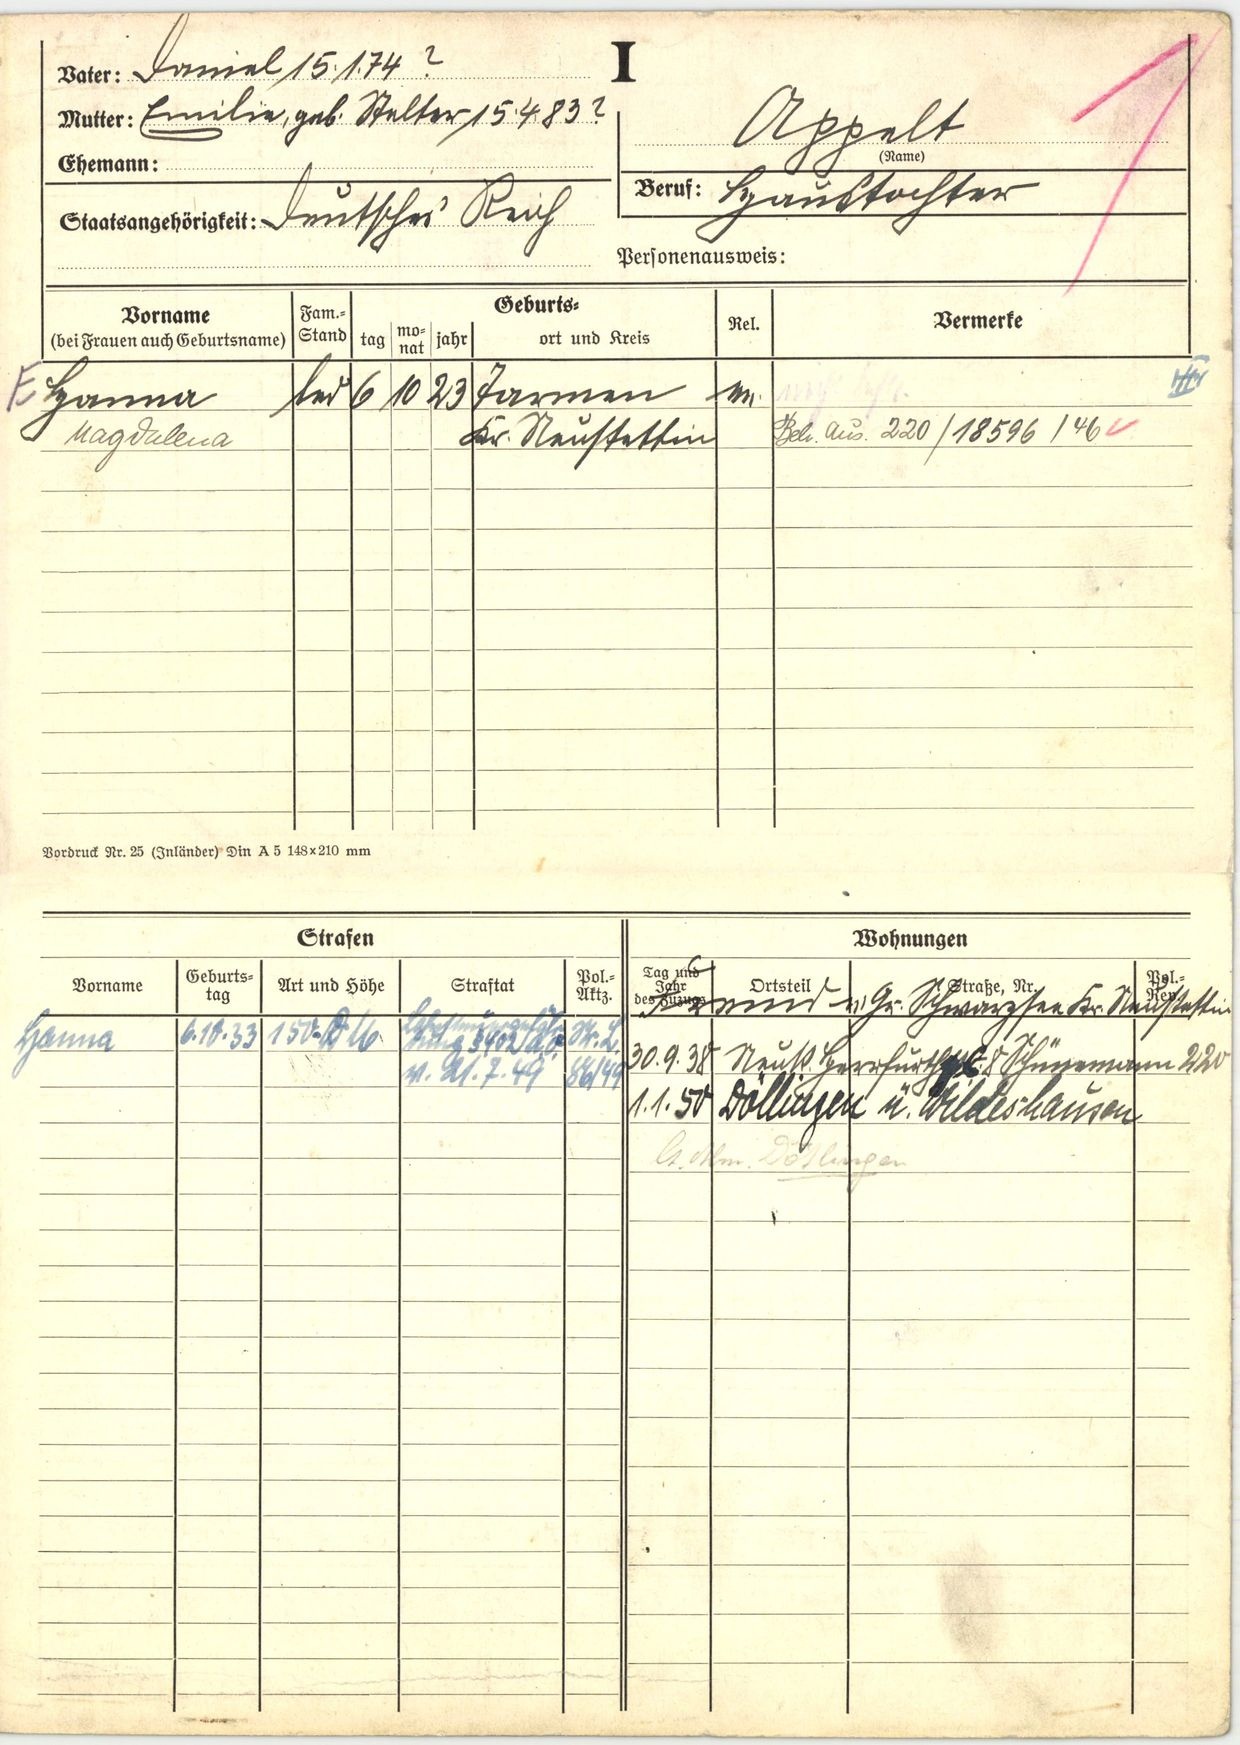
Appelt